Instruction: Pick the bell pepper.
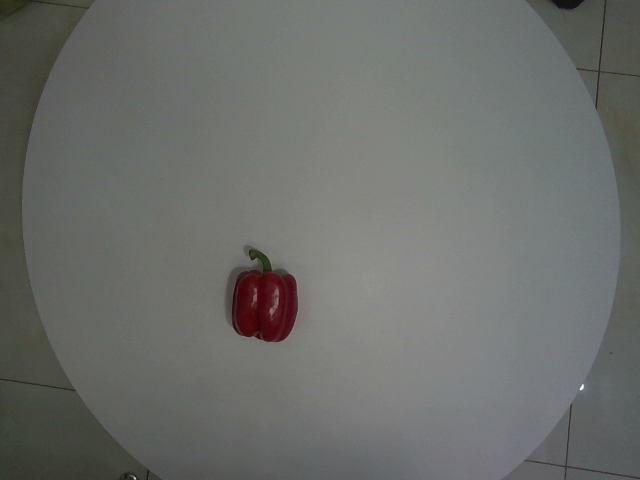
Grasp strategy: vertical